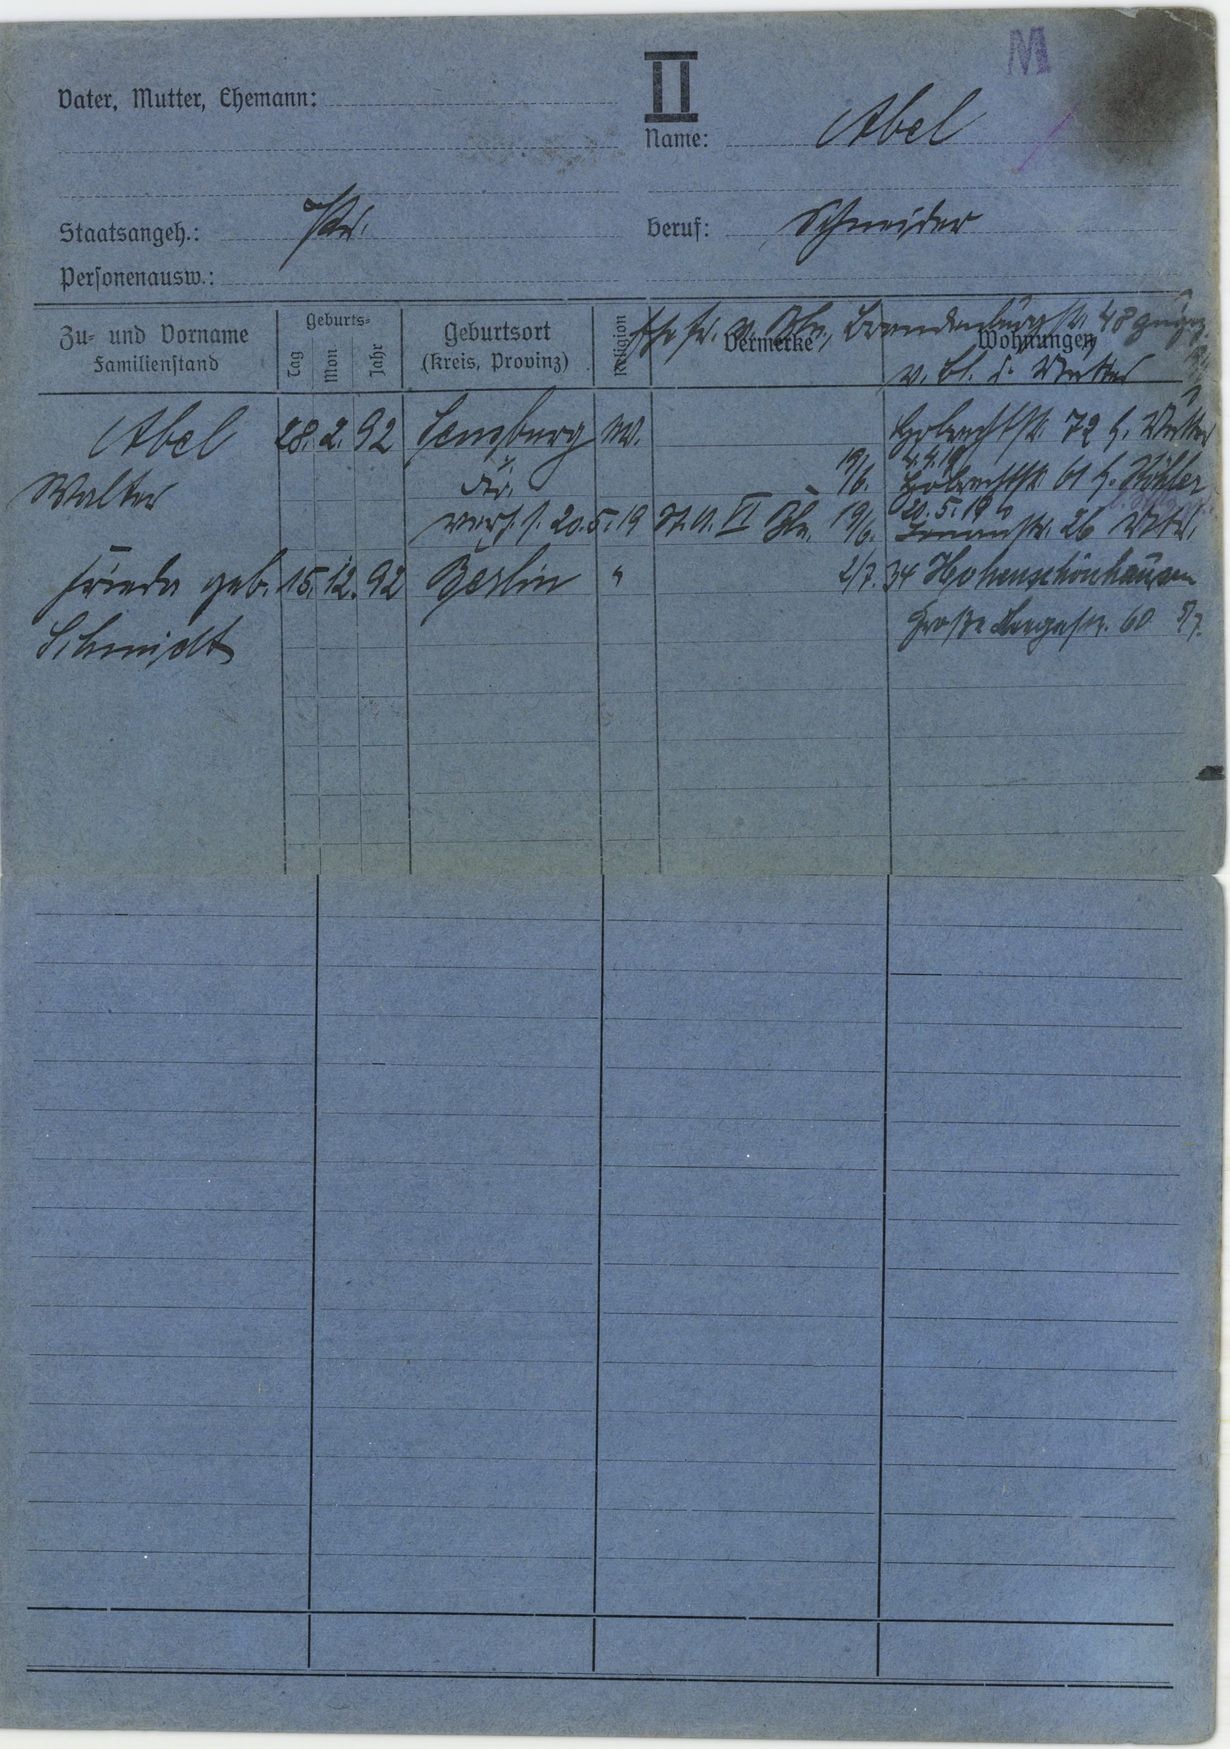
Abel